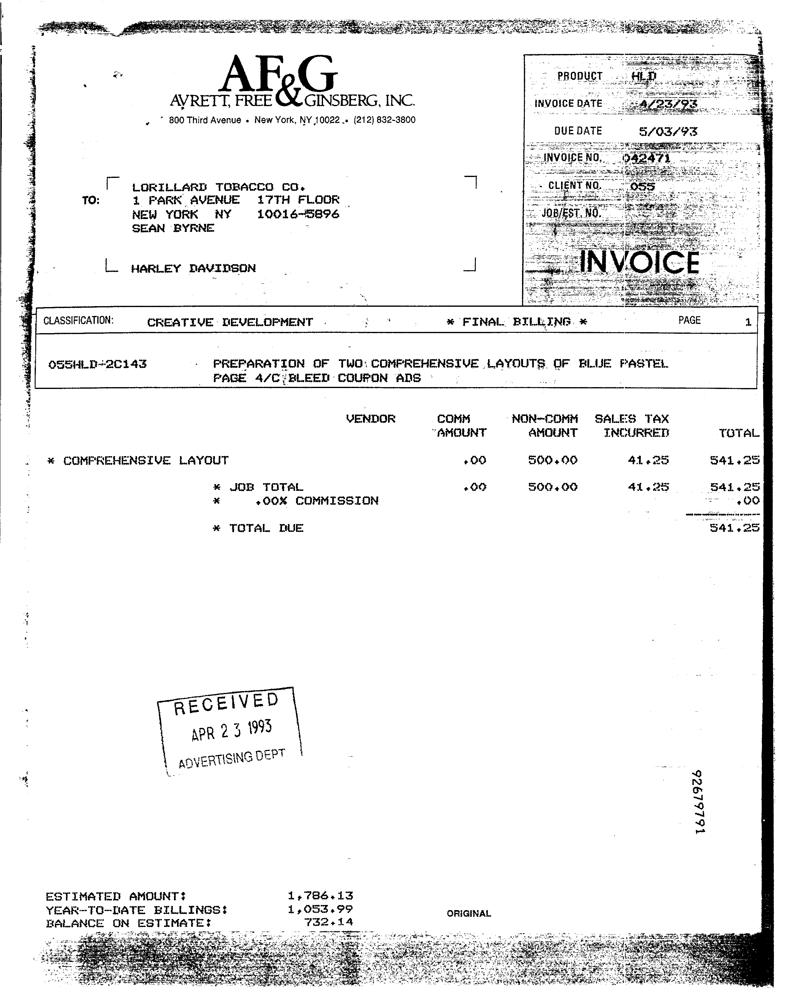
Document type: Invoice